Question: Explain the disease:
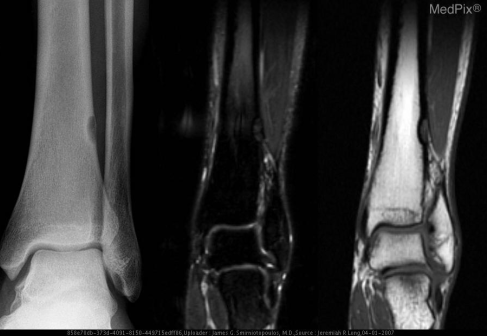
Answer: The disease is discussed as: Nonossifying fibroma (NOF), also known as fibroxanthoma, is a benign proliferation of fibroblasts with unknown etiology.

Demographics: NOFs are very common and routinely found in asymptomatic children over age 2. Peak occurrence in between ages 10-15 years. They are rarely found in patients over 25 years of age.

Disease course: The most frequent presentation is a child with an unrelated injury whose NOF is found on plain radiographs.  However, a child can sometime present with an NOF as the etiology for a primary complaint when the NOF causes noticeable deformity or pain.  Rarely, an NOF presents as pathologic fracture, usually when the lesion occupies more than 50% of the bone diameter.  NOFs of all presentations may increase or decrease in size before spontaneously resolving.

Dx: The diagnosis of NOF is usually made as an incidental finding on a radiograph obtained for other reasons.  The diagnosis can be made on radiographs alone due to its characteristic appearance; a lucent, lobulated lesion that is well defined with an eccentric epicenter and defined, often sclerotic margin.

Differential Dx:
*Fibrous cortical defect (defined as 0-2 cm and confined to cortex)
*Osteoblastoma (suggested by ossification and calcification)
*Adamantinoma (suggested by medullary invasion)
*Osteoid osteoma (usually has a central nidus and is painful)

Treatment: Unless symptomatic, these lesions are managed conservatively and no work-up is indicated.  If a malignant process is suspected, biopsy will yield the definitive diagnosis.  In the case of larger lesions where pathologic fracture has occurred or because of the size of the NOF, the patient may be prone to pathologic fracture, curettage with bone graft is performed.  Such intervention is usually reserved for cases in which the lesion occupies more than 50% of the diameter of a weight-bearing bone, or the lesion is greater than 33 mm in diameter.